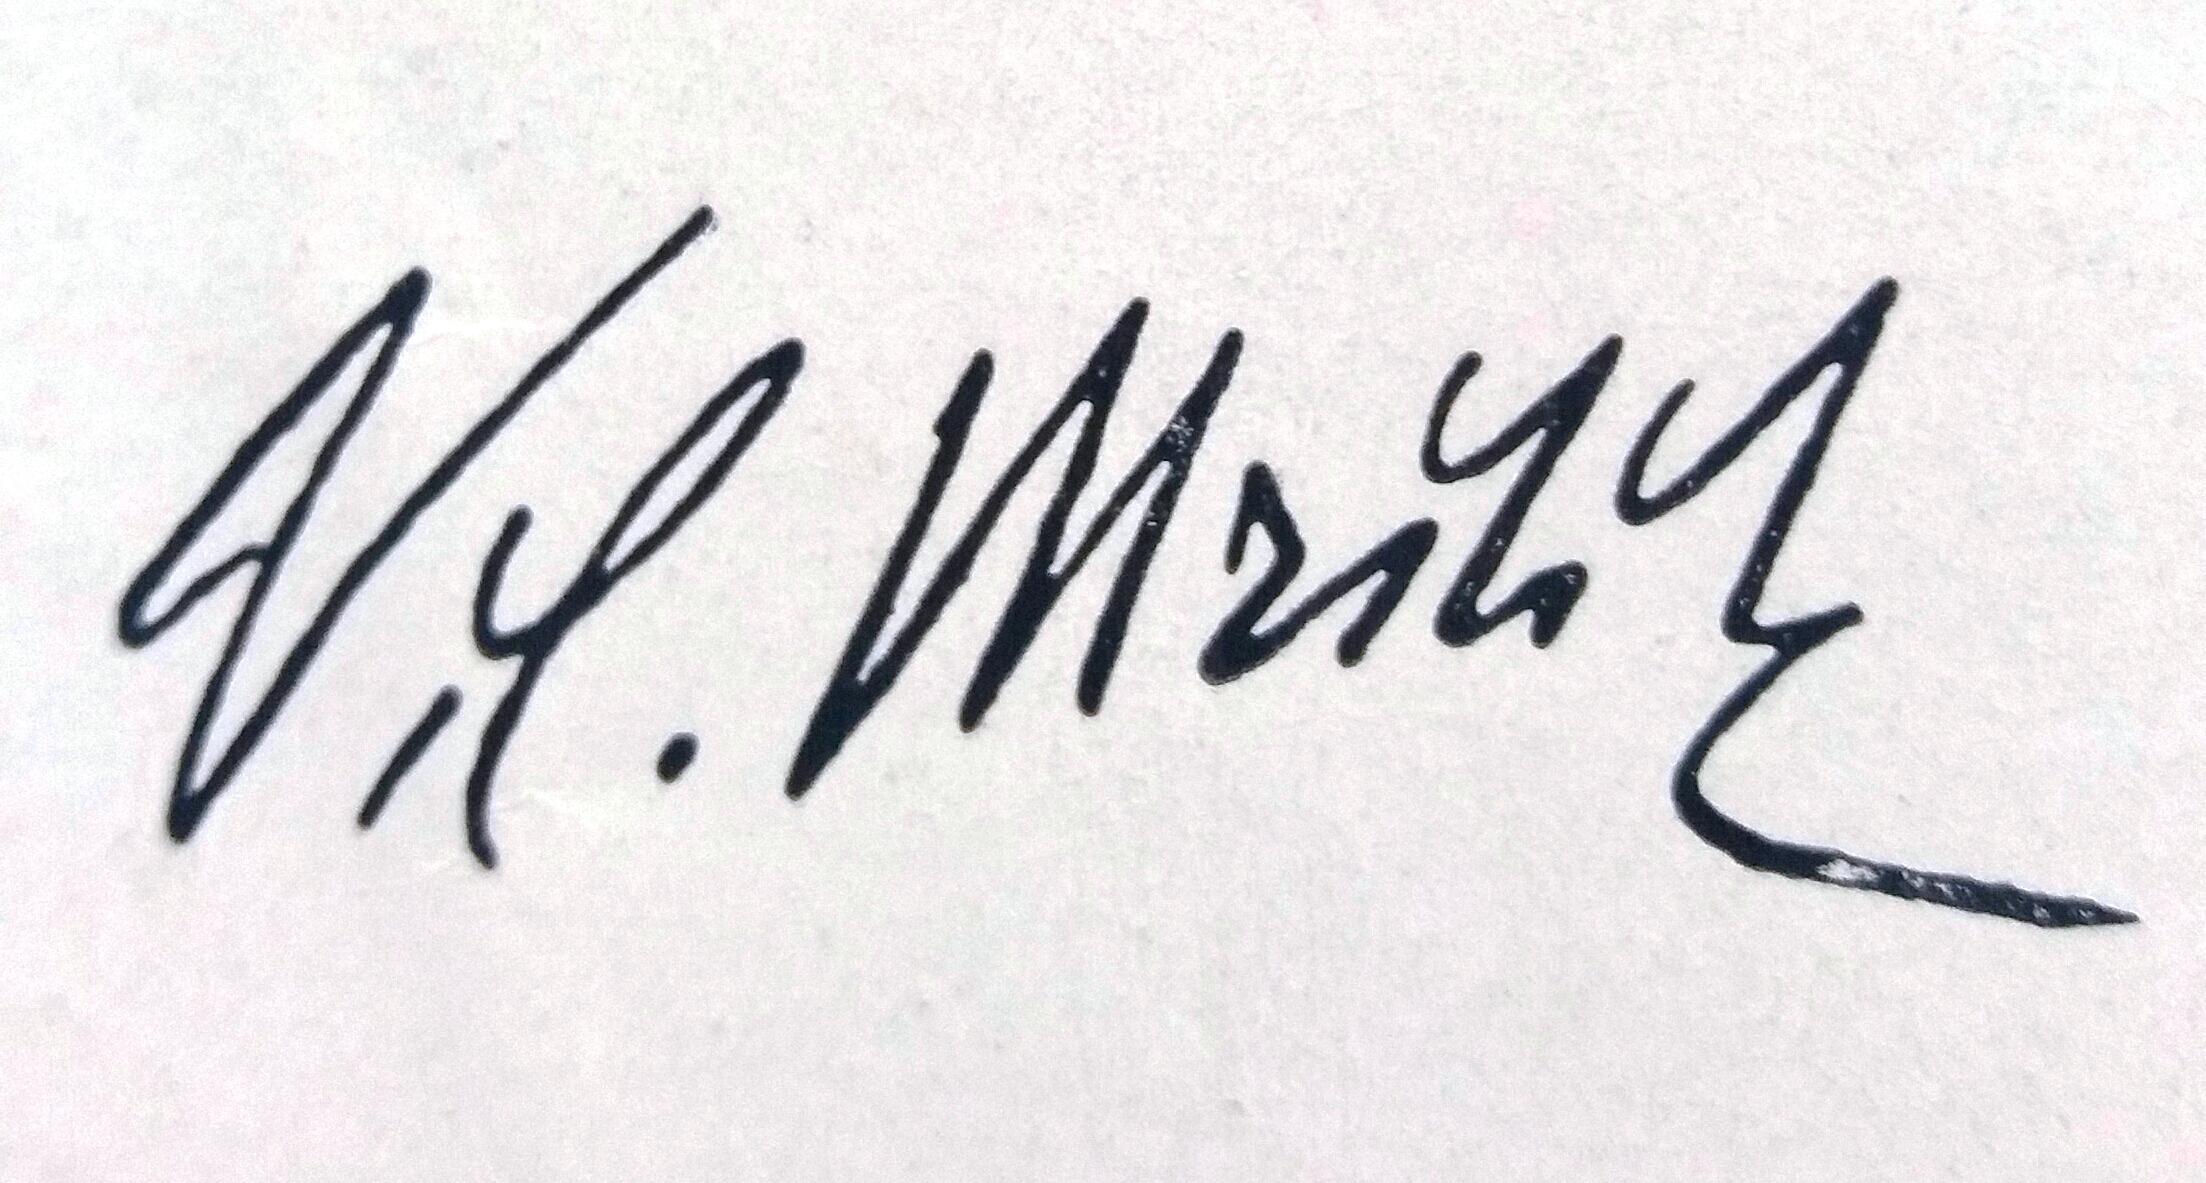
Signature of: vilém mrštík